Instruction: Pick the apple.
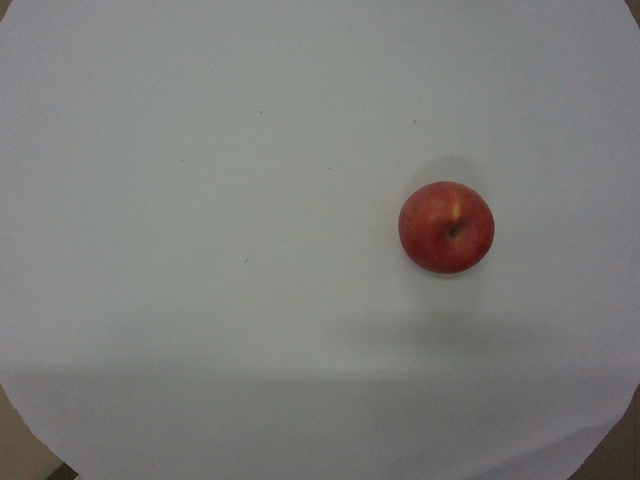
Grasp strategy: vertical